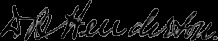
Signature of: david b henderson